Question: What was observed in the imaging?
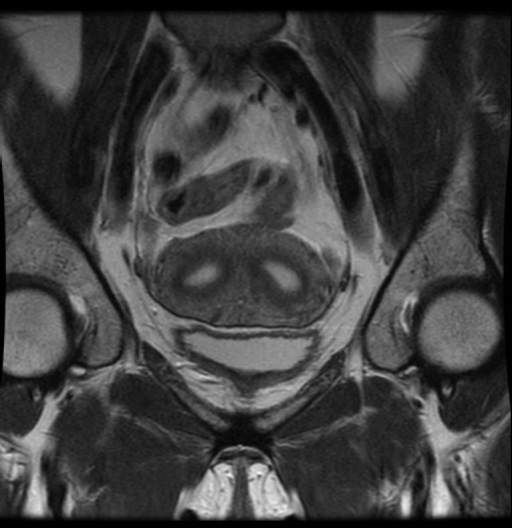
Answer: The imaging shows Bicornuate uterus with uterine tissue between horns Replace this - DESCRIPTION OF THE IMAGE OR FINDINGS..